Question: How is the history relevant to the case?
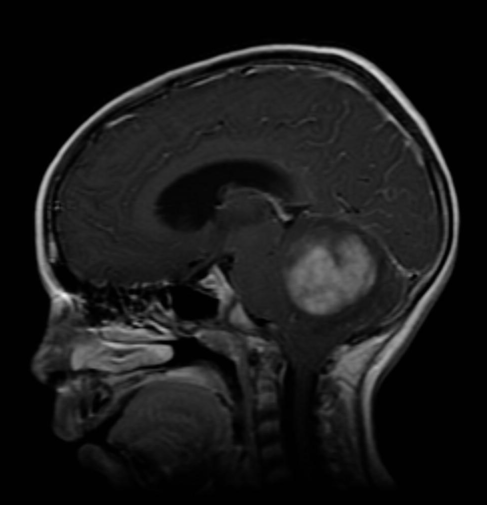
Answer: The patient's history of His mother provides a history of increasing headaches over past month, gait disturbances, and possible seizure activity. is key in understanding the case.